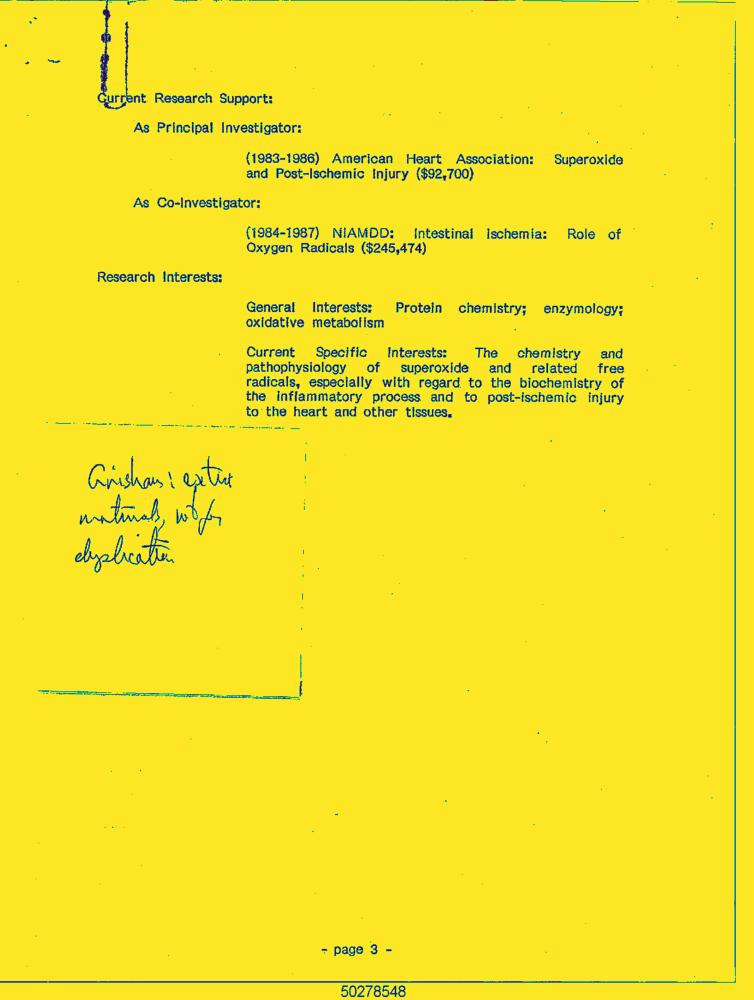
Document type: Resume-Doc